Question: What is the earliest payment due date mentioned in the document?
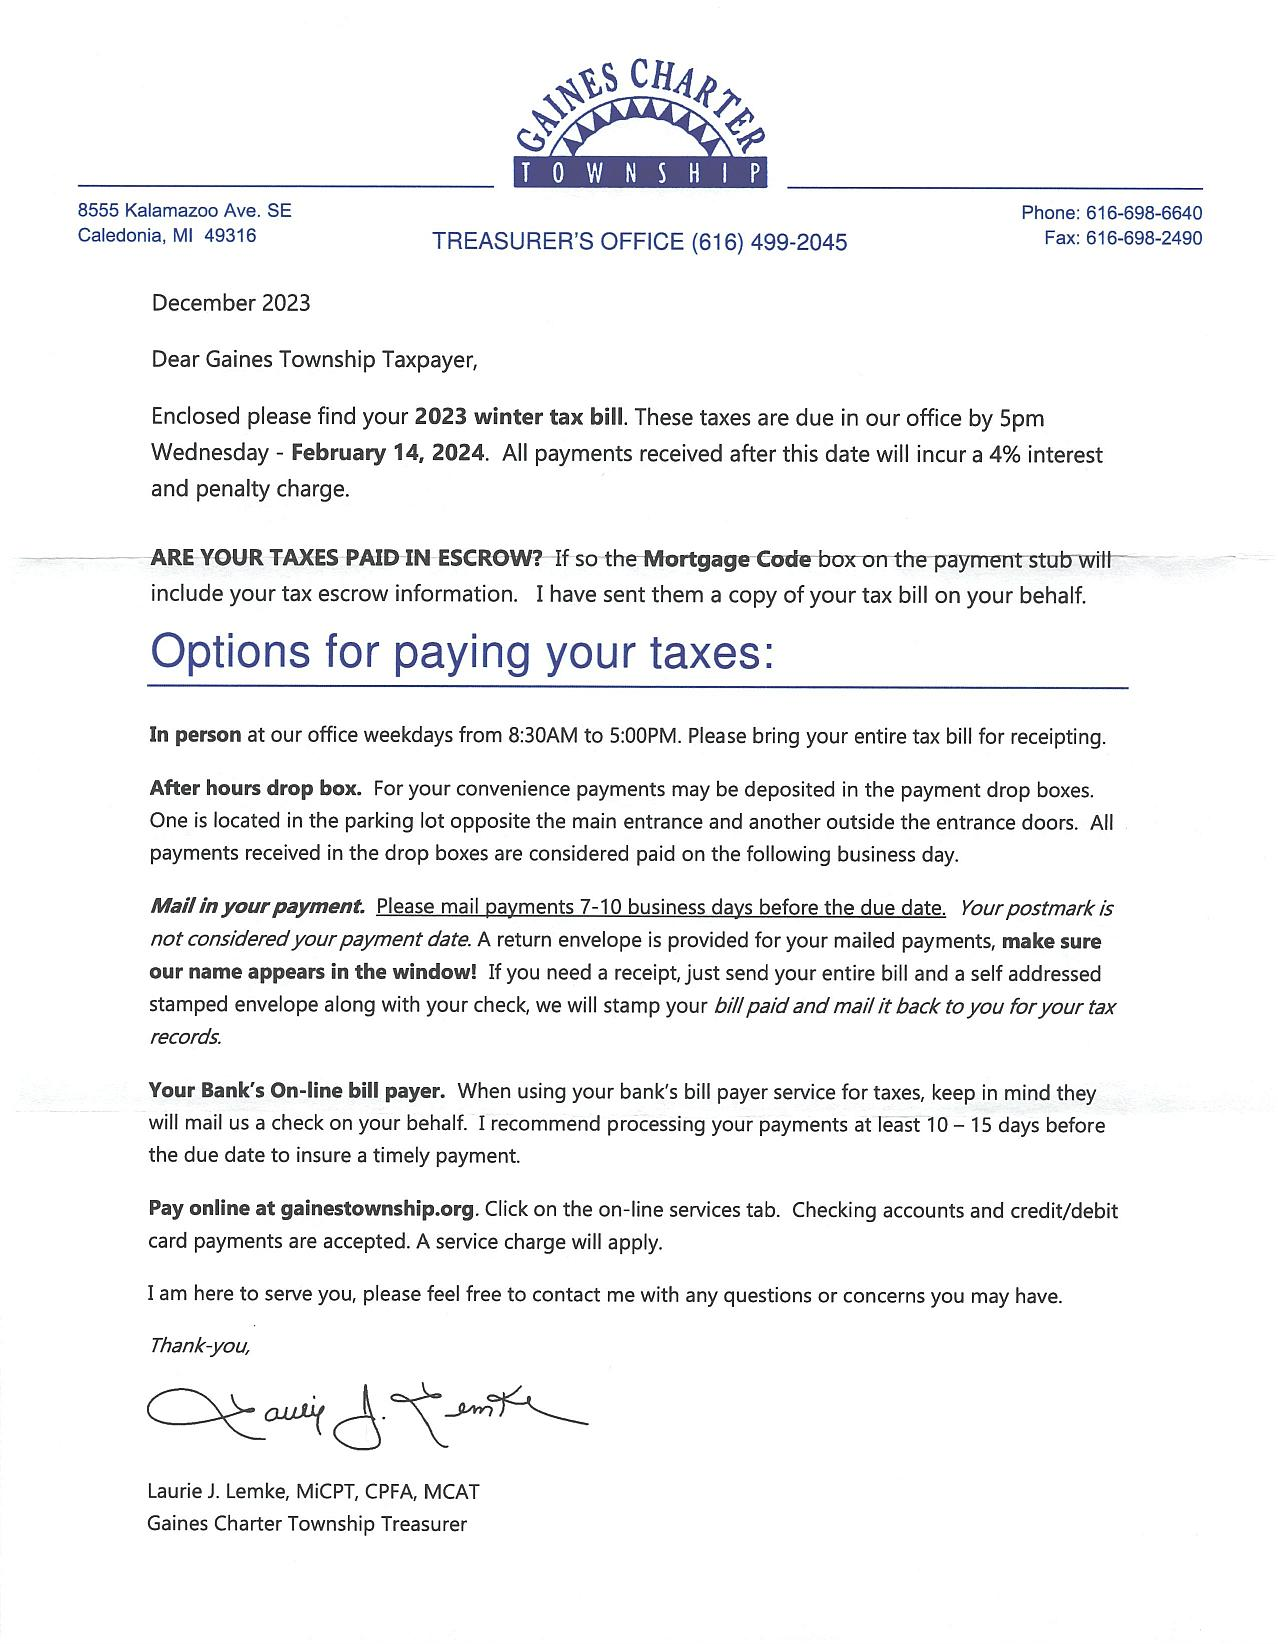
Answer: "14-Feb-24"